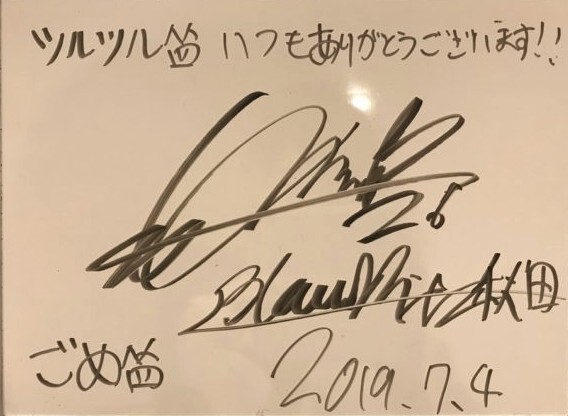
Signature of: takuya kakine